Question: Which state is mentioned in the document?
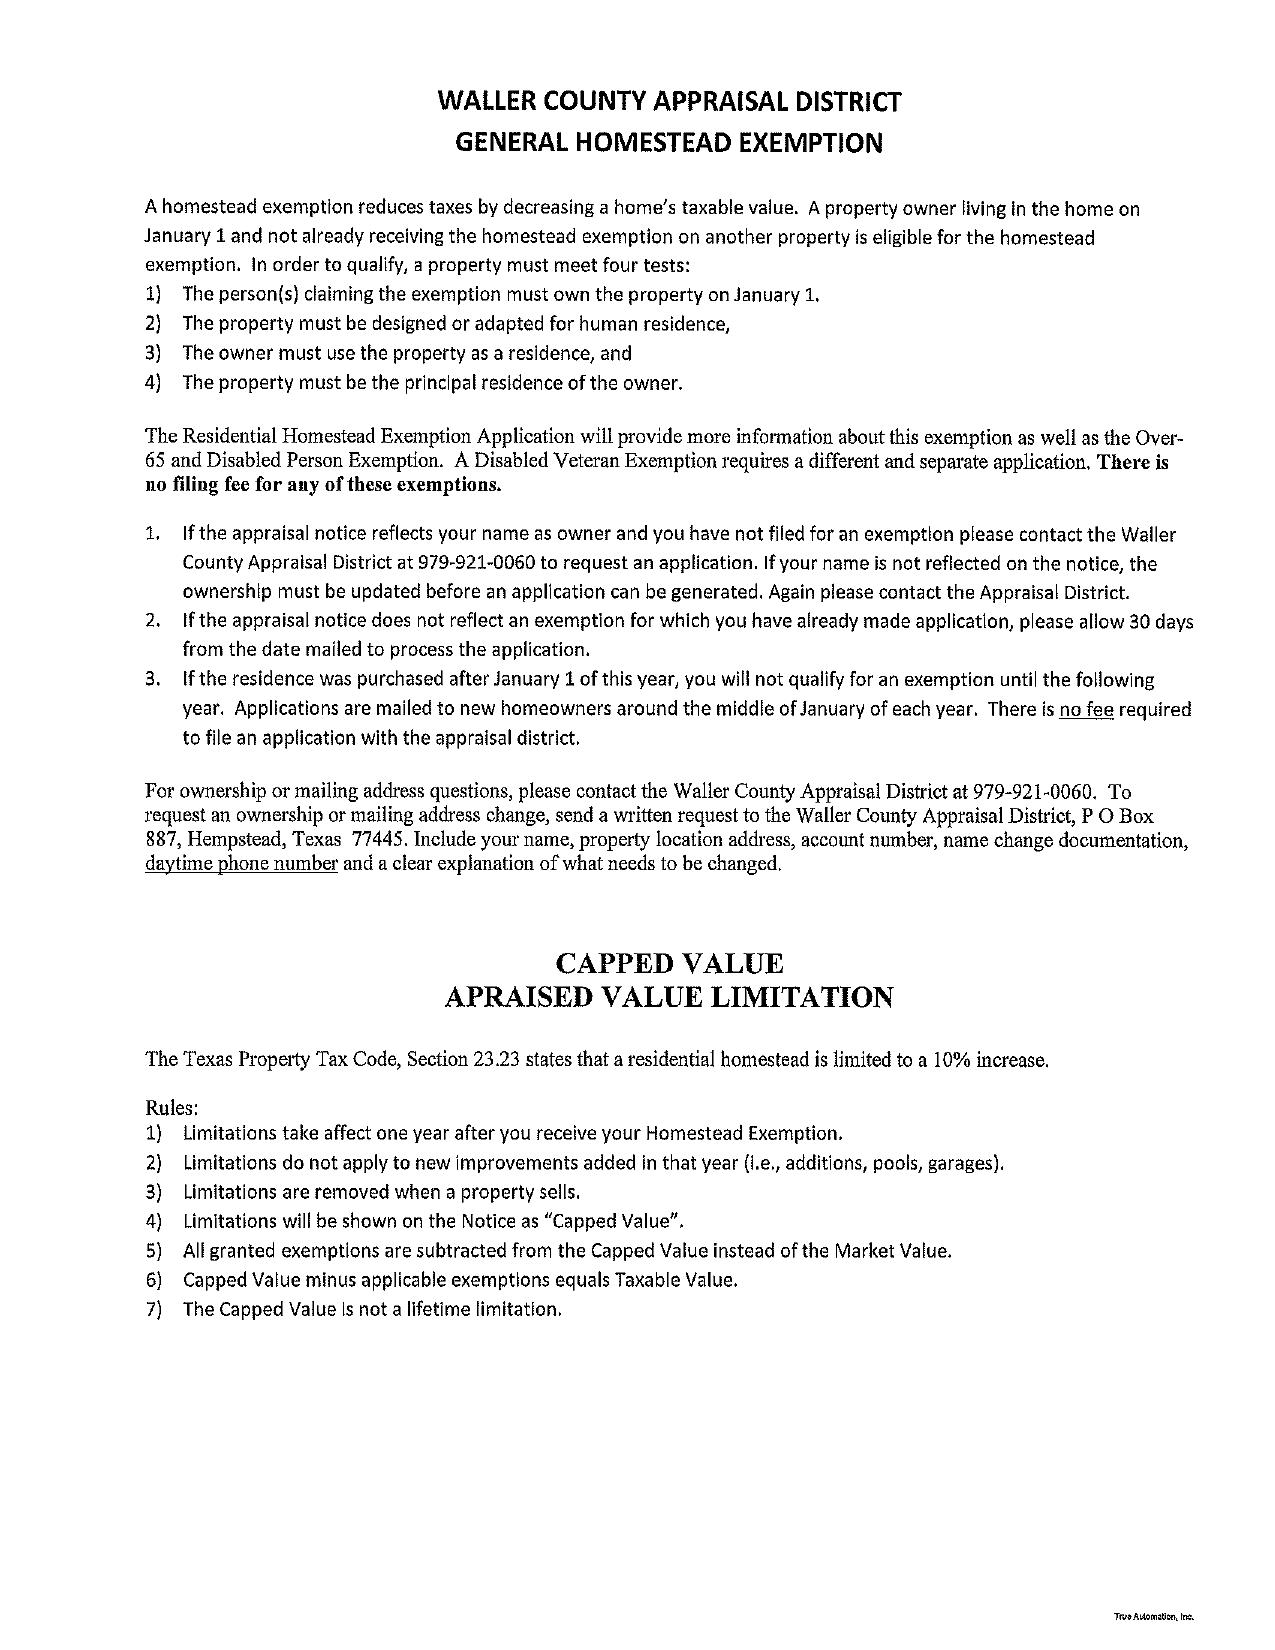
Answer: "Texas"